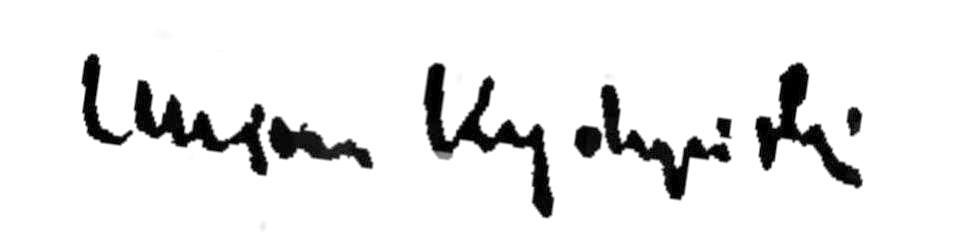
Signature of: lucjan kydryński